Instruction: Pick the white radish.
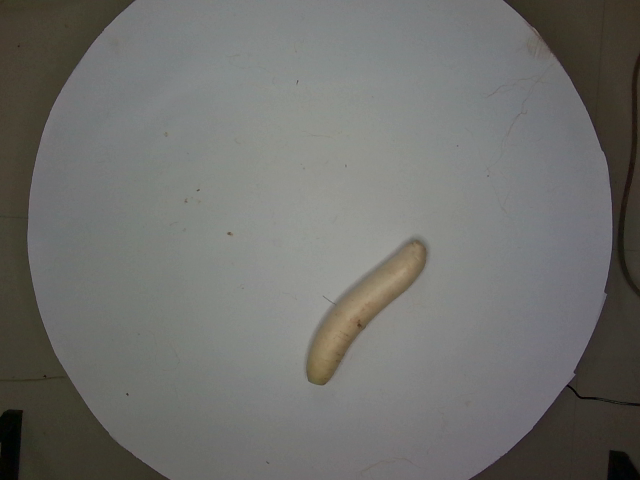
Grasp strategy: vertical